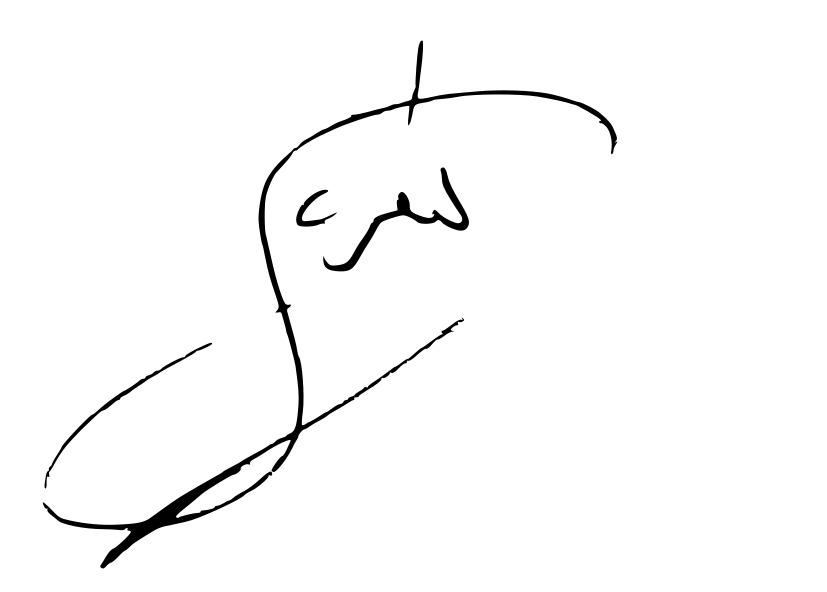
Signature of: kamran bagheri lankarani